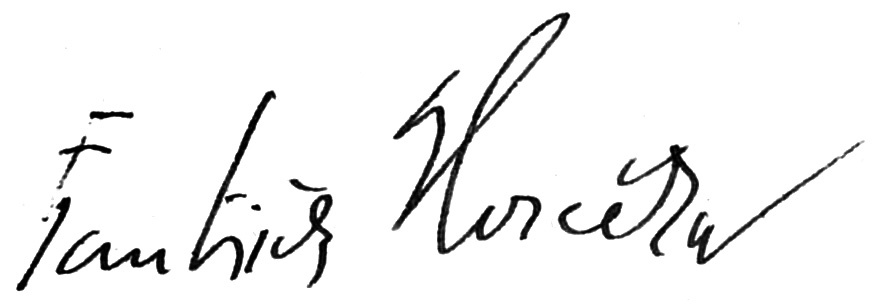
Signature of: františek horečka